Question: What appears to be the issue?
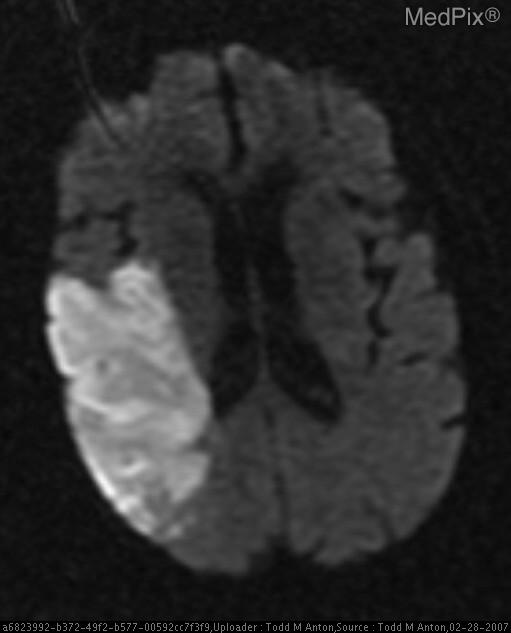
Answer: The findings suggest 23 Jan: NON-CONTRAST Head CT (from emergency dept)
-regional hypoattenuation in right temporal lobe, extending from cerebral cortex into white matter
-loss of gray/white matter differentiation
-sulcal effacement of right temporal-parietal lobes (may represent ischemia and resultant edema)
-some chronic microvascular ischemic disease of periventricular white matter
-ventricles and cisterns preserved, no intracranial hemorrhage or mass
-likely represents infarct of unknown time course (subacute vs. acute)
-MRI recommended

24 Jan: Brain MRI (from emergency dept)
-axial DWI—increased signal in right posterior parietal lobe=restricted diffusion
-ADC map--corresponding decreased signal
-consistent with acute stroke in right posterior parietal lobe

24 Jan: CAROTID US
-echogenic calcified plaque in right carotid bulb and proximal internal carotid artery with 50-69% stenosis with elevated velocities in internal carotid
-hemodynamically insignificant stenosis in left carotid bulb

24 Jan: TRANSTHORACIC ECHO (no images shown)
-normal left and right ventricular size and function
-negative bubble study

25 Jan: CT ANGIOGRAPHY W/ CONTRAST (sagittal view)
-large calcified plaque in right carotid bifurcation and proximal ICA
-hemodynamically significant stenosis of 64%

26 Jan: NON-CONTRAST Head CT (following worsening left sided weakness and sensory loss)
-hypodensity of right temporal lobe
-two new foci of calcification within the right sylvian fissure, not present on previous exams, likely represent further acute thromboemboli
-more prominent ventricles and cisterns
-no intracranial hemorrhage or mass effect

28 Jan: Brain MRI (following worsening left sided weakness and sensory loss)
-DWI—interval increase in size of signal in right temporal-parietal region
-ADC map—corresponding decrease in signal. interval increase in size of signal in right temporal-parietal region. The patient might have a history of -87 year old woman
-Left upper extremity weakness and numbness for past couple days
-Son says her left face is “droopy”
-No documented medical history
-On no medications.